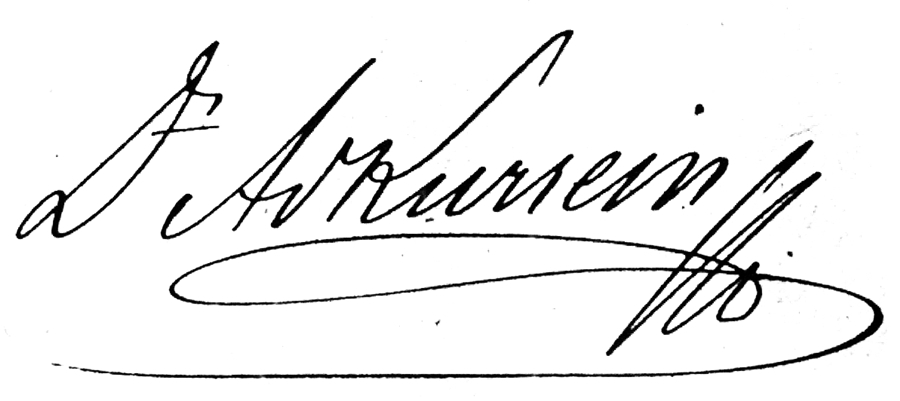
Signature of: adolf kurrein